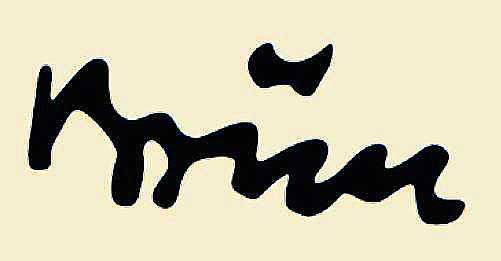
Signature of: theodor friedrich heinrich brün